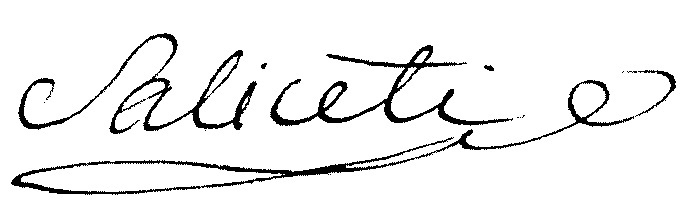
Signature of: antoine christophe saliceti